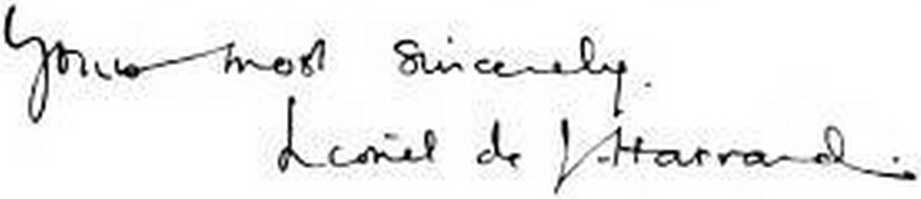
Signature of: lionel de jersey harvard